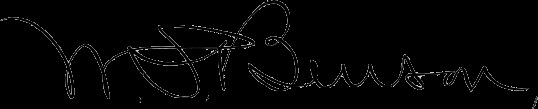
Signature of: william s benson